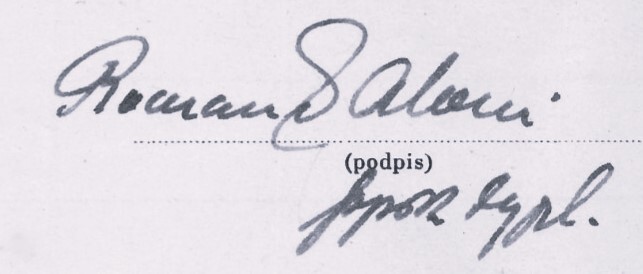
Signature of: roman saloni